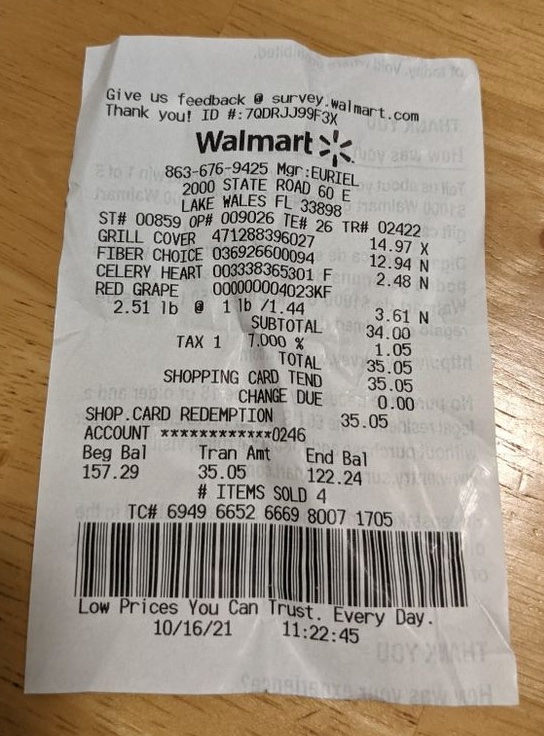
gt_parse: criticals: name: TOTAL
price: 35.05
store: Walmart
tell: 863-676-9425